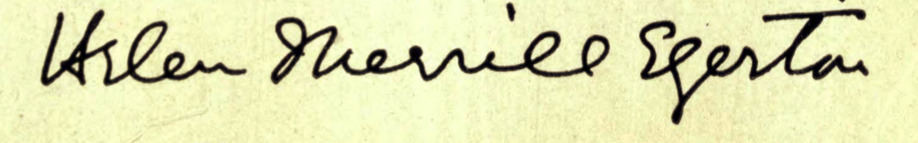
Signature of: helen merrill egerton